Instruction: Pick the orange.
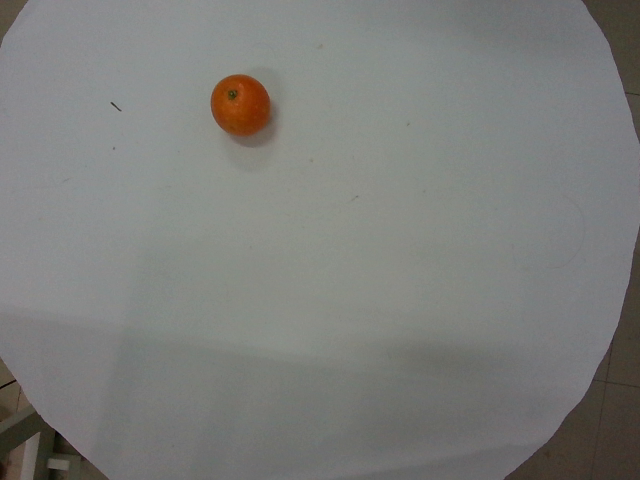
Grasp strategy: vertical